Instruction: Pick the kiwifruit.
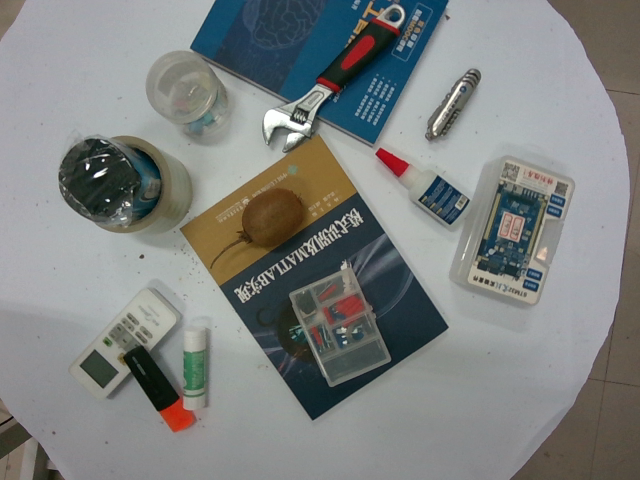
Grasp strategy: vertical